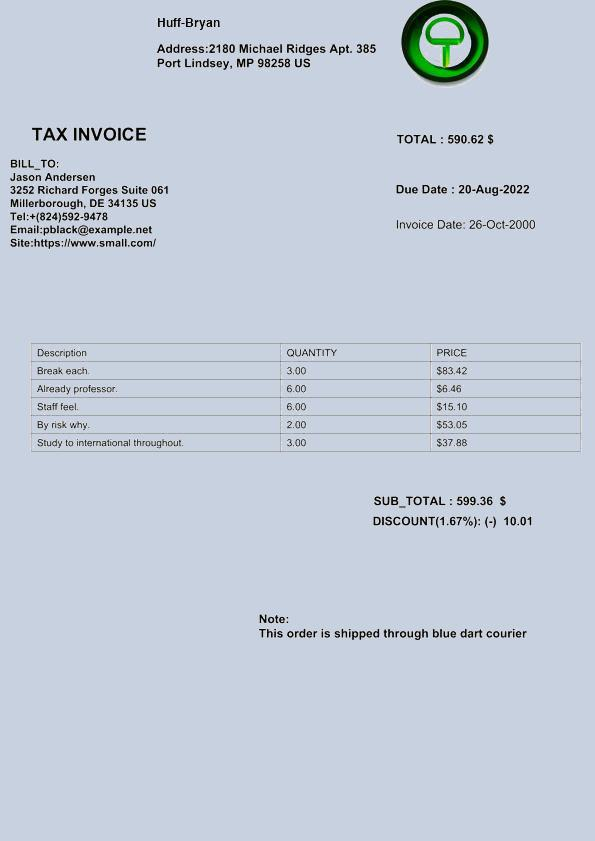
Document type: Invoice